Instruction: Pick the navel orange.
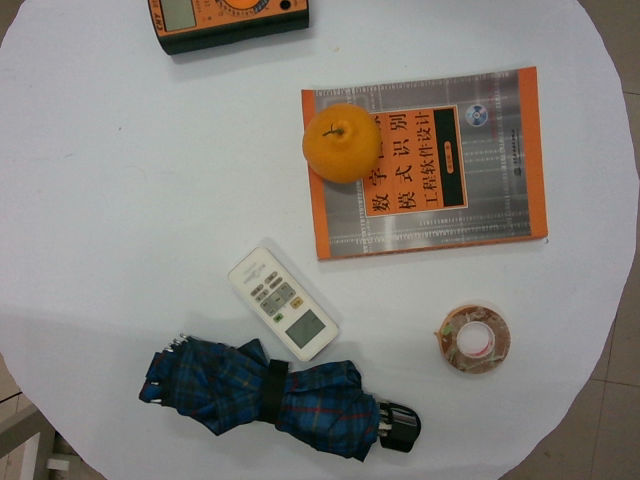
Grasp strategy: vertical